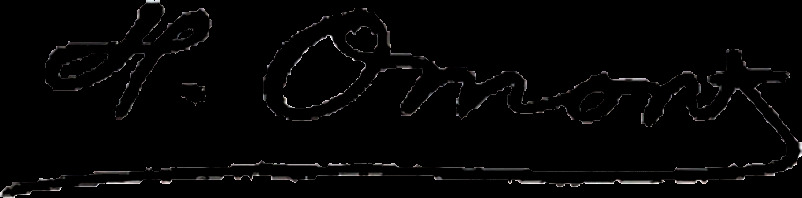
Signature of: henri omont